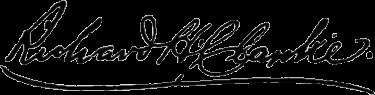
Signature of: richard h clarke